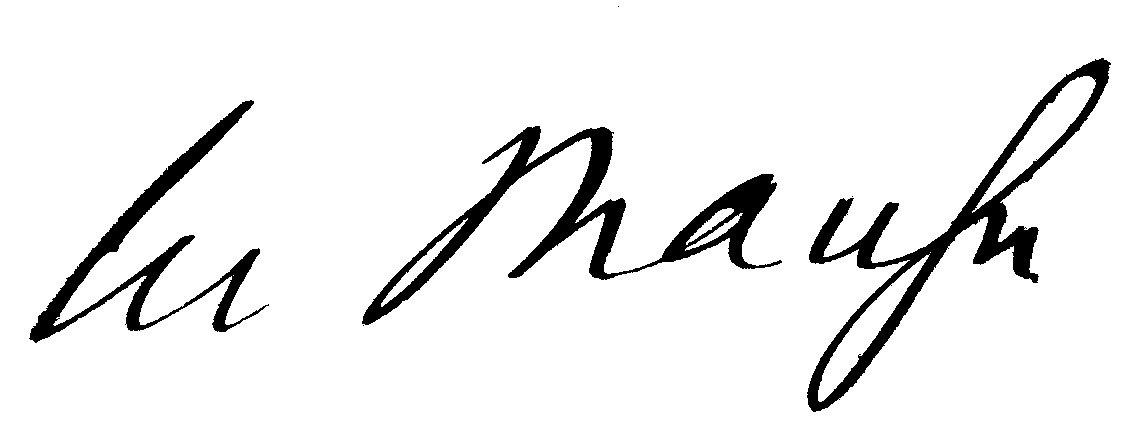
Signature of: charles mangin